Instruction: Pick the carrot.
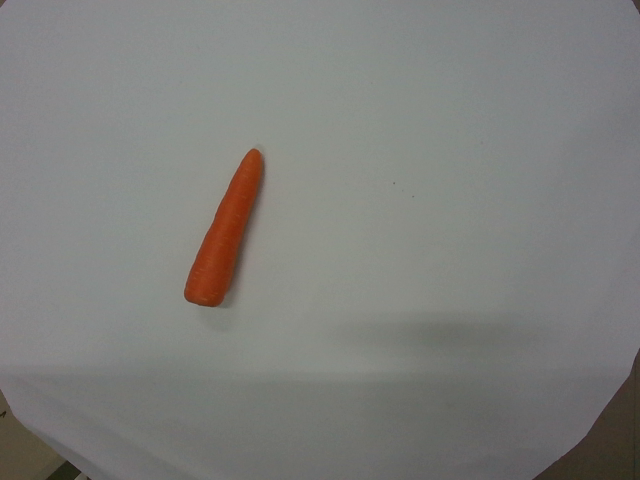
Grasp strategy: vertical